Patient: Female, age 34
A 34-year-old young lady was admitted to the Department of Rheumatology and Immunology of the 2nd affiliated hospital of Chongqing Medical University (CQMU), Chongqing, China, on May 6, 2021, due to "limb joint pain for more than one month" (Figure 1). More than a month before admission, the patient developed bilateral symmetrical pains in her wrists, elbows, knees, and ankles without obvious causes, along with tenderness. These symptoms were heavier in the morning with stiffness, and slight relieving at afternoon. The involved joints were intermittent swelling, without wandering or joint deformity. During the course of disease, she had no fever, cough, expectoration, abdominal pain, and diarrhea. This lady was with a height of 160cm, and a weight of 55kg (BMI 21.48kg/m2). She was a salesperson, working at a supermarket with central air conditioning. And a dog was raised at the lady's home. She had married without a child. She had no history of smoking or alcohol consumption. There was an allergic history to cephalosporin about 10 years ago. She was born and living in Chongqing for a long time, and she had not gone to other places for a recent year. Physical examination of her whole body showed no abnormal findings.
After admission, firstly, the lady's anti-Ro antibody was positive (++), Sjogren's syndrome was suspected. However, no abnormality was found in the parotid gland and bilateral submandibular glands. Therefore, lip mucosa biopsy was performed to further exclude the diagnosis of Sjogren's syndrome. At the same time, ultrasonography of muscle and bone showed that there was some effusion in the joint cavity of the right knee joint. Along with the symptoms of joint pain, rheumatoid arthritis should be considered. Next day, the negative results of anti-cyclic citrullinated peptide (CCP) and rheumatoid factor (RF) helped decrease the possibility of rheumatoid arthritis' diagnosis. Enhanced CT scanning of chest (Figure 2) unexpectedly showed bilateral pulmonary interstitial inflammation, with multiple lymphadenopathies, thus pneumonia was considered (Figure 2A and B). Although the patient had no typical symptoms like fever, cough, expectoration, or shortness of breath, levofloxacin was given empirically with elevated neutrophils (Figure 3A). At the same time, the relevant etiological examination was further arranged; however, these results were successively showed negative (Supplementary Table 2).
On the third day, the lady's joint pain was still obvious, so she underwent an intra-articular puncture, fluid extraction, and 1 mL of Diprospan injection into the intra-articular cavity for anti-inflammatory treatment. The pathological results of lip mucosa came back and showed that no lymphocyte aggregation was found. Till then, the diagnosis of Sjogren's syndrome was completely excluded. And the patient's joint pain relived. One week later, a re-examination of chest CT scanning showed that the inflammation of both lungs was smaller, but lymphadenopathies were basically the same as compared to before (Figure 2C and D). After consultation from the respiratory department, a transfer was recommended to clarify the nature of lymphadenopathy. Doppler ultrasonography of superficial lymph nodes detected several enlarged lymph nodes on the right clavicle, with clear boundaries, and the largest one was about 1.6 x 0.7cm.
On the eighth day, the patient underwent a bronchoscopy plus endobronchial ultrasound-transbronchial needle aspiration (EBUS-TBNA) operation under general anesthesia. During the operation, a small amount of purulent secretion was found in the patient's trachea and bilateral main bronchus, which was lavaged, washed out, and sent to culture. The lavage fluid in the lower left lobe was sent for exfoliative cytology and Xpert MTB/RIF detection. Microscopically, it can be seen that the bilateral bronchial mucosa of each leaf and segment of this patient was normal, the lumen was unobstructed. And no neoplasm, bleeding, or necrosis tissues were found. Then, the ultrasonic bronchoscope was replaced. EBUS-TBNA exploration showed that the lymph nodes in group N4, N7, R10, and L11 were swollen and fused. The lymph nodes in groups N4, N7, R10, and L11 were punctured with 21G puncture needles for 1, 3, 2, and 3 times, respectively. Necrotic chips and strip tissues were extracted and sent to exfoliated cytology, tNGS and pathological biopsy detection. The whole operation process was smooth.
The results of exfoliated cytology showed a few lymphocytes and neutrophils (Figure 3B-E). Pathologist reported squeezed lymphocytes and a few epithelial-like cells (Figure 3F and G). Immunohistochemistry analysis was CK (-), Vim (+), Ki-67 (+) 1%, CEA nidus (+), CK7 (-), and anti-acid staining (-). Xpert MTB/RIF was negative. However, tNGS reported 1225 reads of Legionella pneumophila in the samples of lymph node (Supplementary Table 3). Soon a multidisciplinary team (MDT) including experts in hematology, pathology, rheumatism immunity, respiration, and infection discussed the exact cause of this young lady's hospitalization. Finally, with all the information collected, especially the tNGS results, agreement was made that the patient's condition can be rationally explained by the infection of Legionella pneumophila. Thus, levofloxacin continued. By the 15th day, joint pain of the patient was completely relieved, so she was discharged from the hospital with the advice of another week's oral levofloxacin taking.
A month later, not only did the interstitial changes in both lungs were further improved by re-examination of chest CT scanning, but also the enlarged lymph nodes began to shrink (Figure 2E and F). On the 59th day, the patient was followed up at the outpatient department. The symptoms of joint pain did not recur, the interstitial changes of both lungs on chest CT were further improved, and the enlarged lymph nodes were further reduced (Figure 2G and H). During the last follow-up of 141th day, the joint pain still did not recur. The interstitial lesions in both lungs disappeared completely on chest CT, and the enlarged lymph nodes became much smaller (Figure 2I and J).
Keywords: legionella pneumophila, case report, levofloxacin, precision treatment, tngs, targeted next-generation sequencing
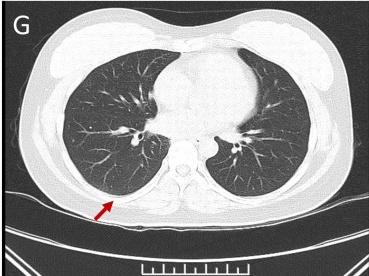
Image caption: Enhanced chest CT scanning of the patient. Chest CT enhancement showed pneumonia of right lower lung was getting much smaller under pulmonary window.